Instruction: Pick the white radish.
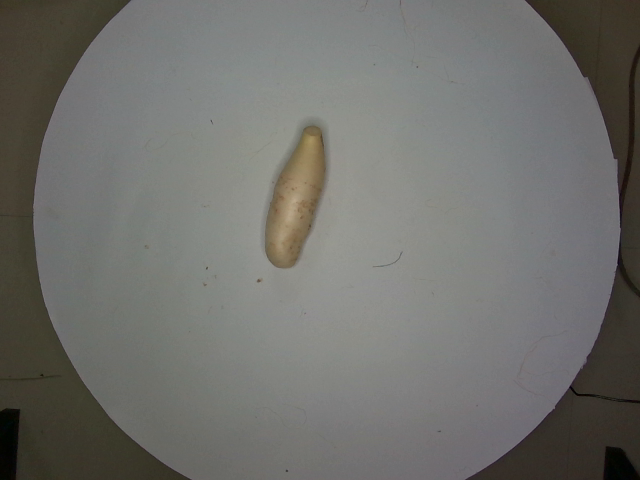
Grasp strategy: vertical